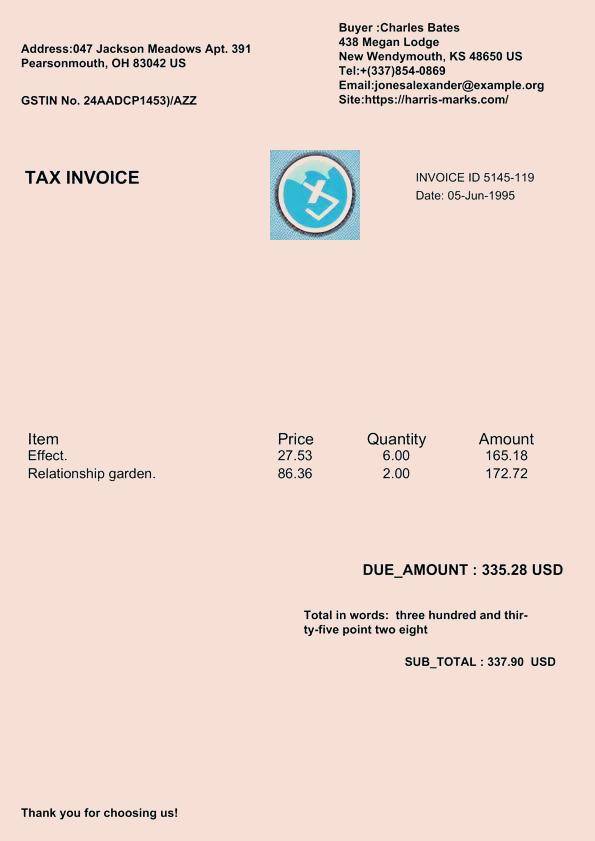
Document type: Invoice